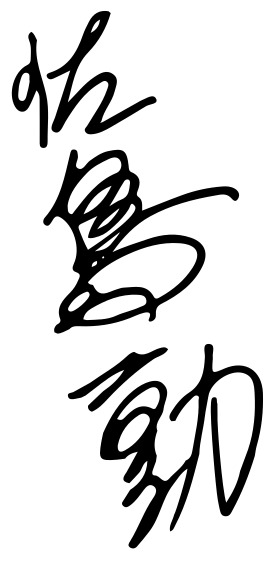
Signature of: tsutomu satō